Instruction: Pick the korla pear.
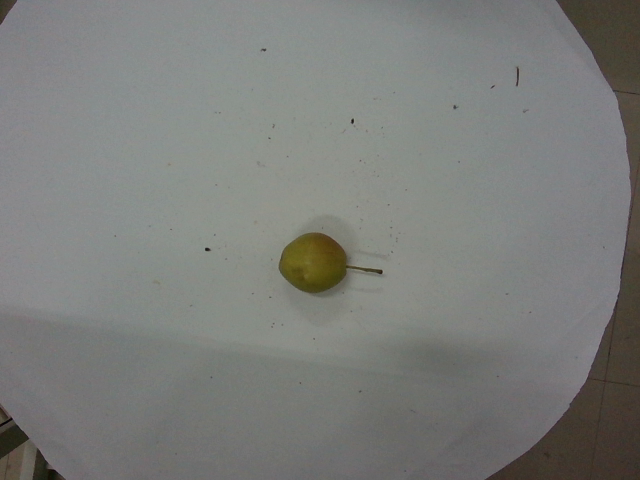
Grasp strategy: vertical